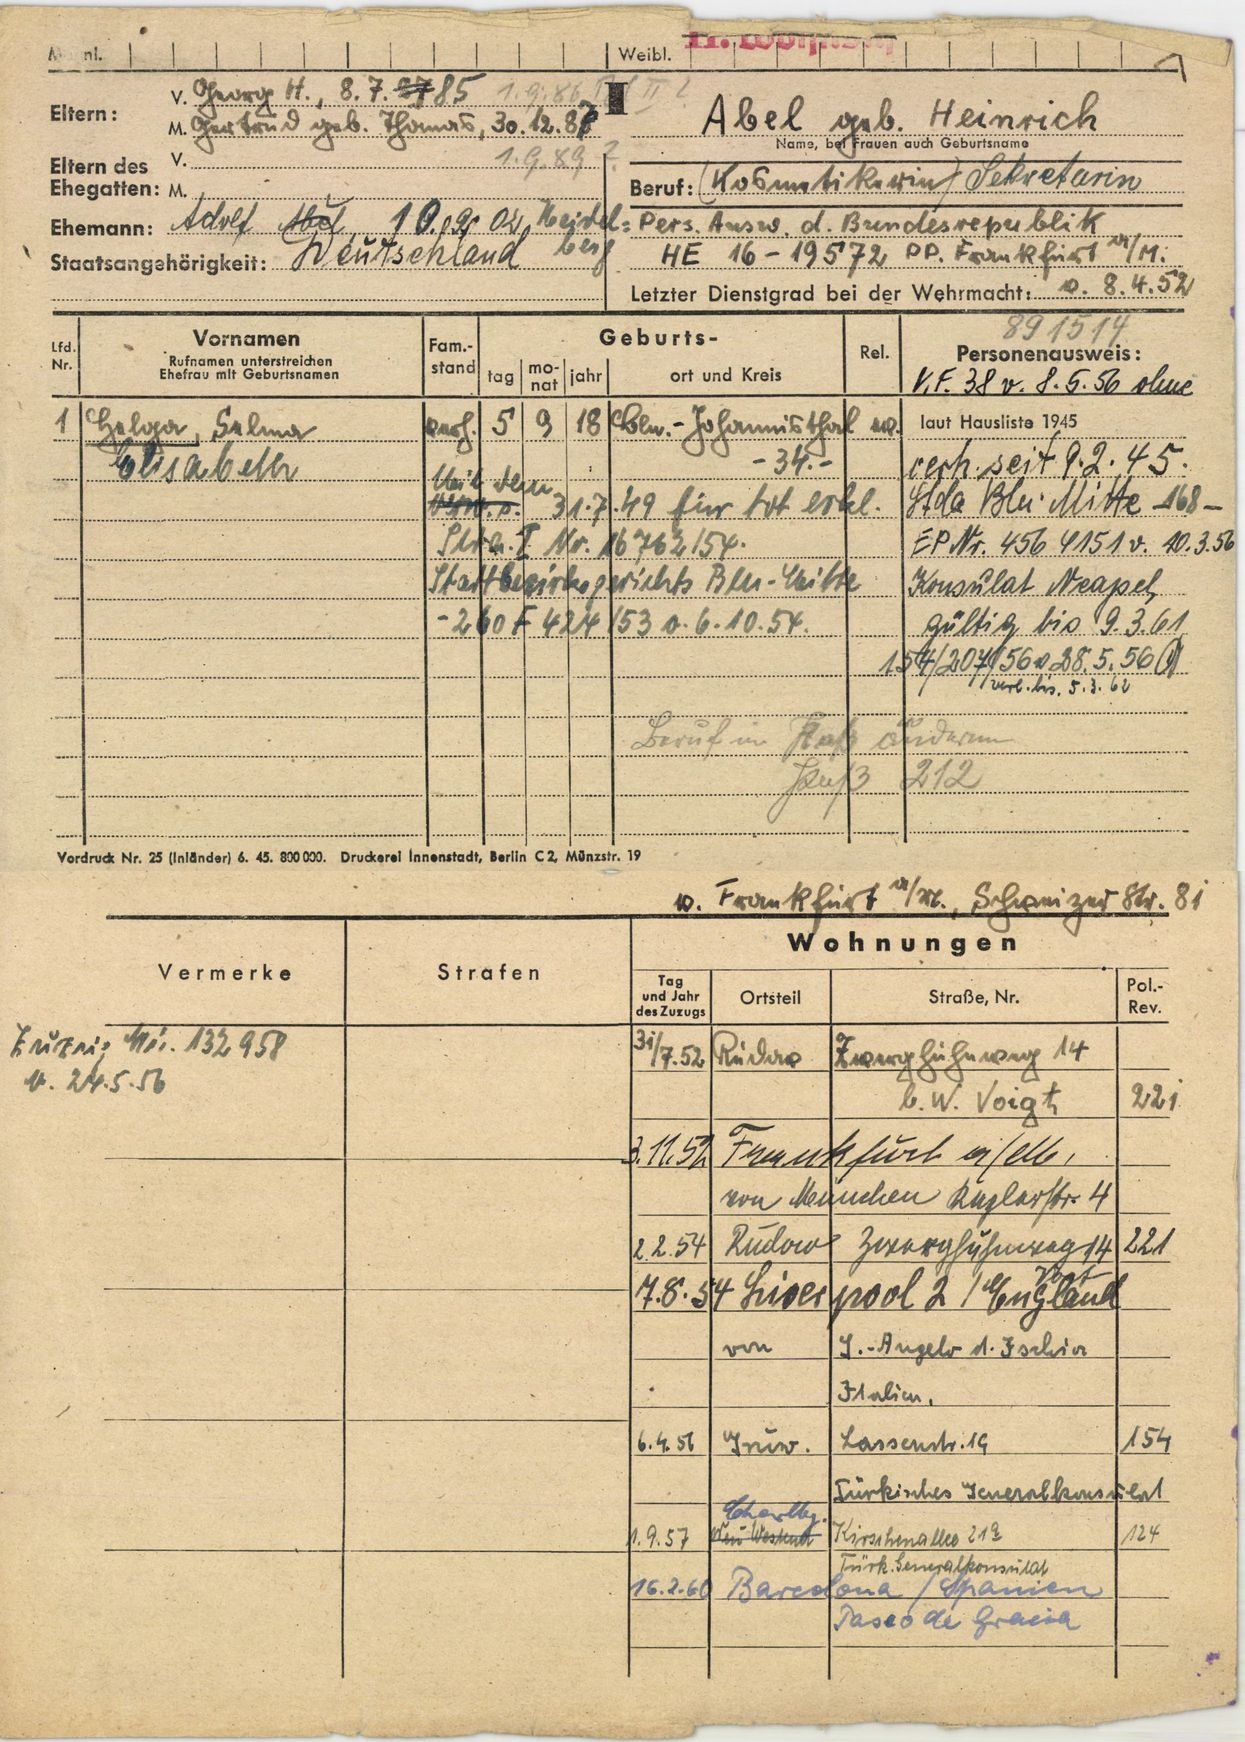
Abel geb. Heinrich